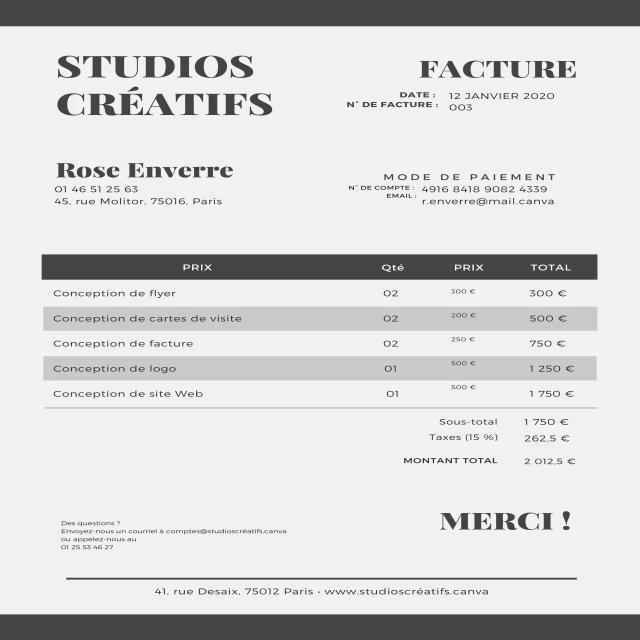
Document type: Invoice